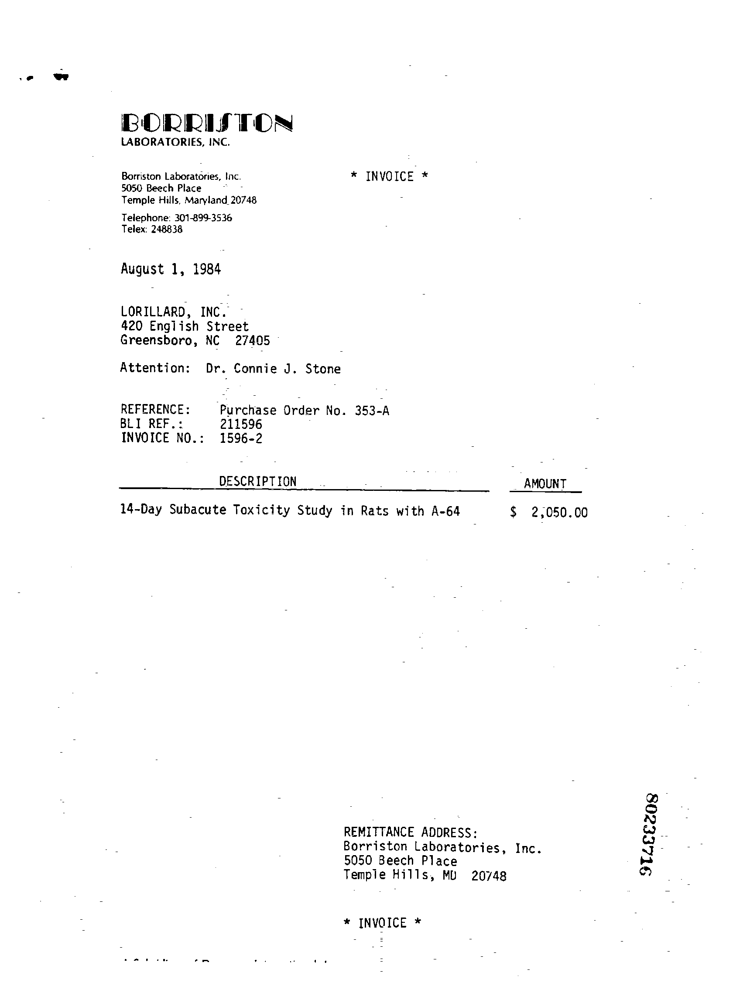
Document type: Invoice